Patient: Female, age 20
A 20-year-old girl, born in Pakistan and living in Italy for 8 years, presented to the emergency room for fatigue, fever, and dry cough, lasting for 1 week. The medical history of the patient revealed coeliac disease. She was never-smoker. On physical examination, the patient was cachectic without any other pathological findings, in particular, no superficial lymphoadenopathies were appreciable. Blood examination showed leukocytosis (15,240/mmc), microcytic anaemia (hemoglobin [Hb] 10.4 g/dL), thrombocytosis (593,000/mmc), increased levels of C-reactive protein and erythrocyte sedimentation rate. Chest X-ray [Figure 1] displayed micronodular interstitial disease, with diffuse interstitial-alveolar infiltrates. In the suspect of miliary tuberculosis (TB), the patient was admitted to the Division of Infectious Diseases and it was started immediately anti-TB therapy: Rifampin, isoniazid, ethambutol, and pyrazinamide, firstly intravenous and then per os. Blood exams were repeated and showed normal leukocytes count with a slight monocytosis (12%) and confirmed microcytic iron deficiency anemia (Hb: 9.3 g/dL, ferritin: 7 ng/mL, iron: 25 mcg/dL) and thrombocytosis (485,000/mmc). Moreover, other laboratory tests confirmed cachexia (low levels of triglycerides, cholesterol, albumin, and creatine kinase).
Despite the prompt beginning of antitubercular therapy, the clinical condition worsened day by day. Persistent fever was present and after 5 days since admission, respiratory failure developed requiring oxygen-therapy. Blood culture for Gram-positive and negative bacteria resulted negative.
To clarify the involvement of the lung, it was performed a bronchoscopy with bronchial washing. The evaluation at the microscope on this specimen resulted negative for mycobacterium. Furthermore also QuantiFERON-TB resulted negative. Chest CT [Figure 2] displayed lung hilar and mediastinal lymphadenopathies (up to 3 cm) associated to diffuse parenchymal opacities (ground glass) and small nodules. The radiological features were not typical for miliar TB, but could be an expression of other diseases, such as lymphoproliferative disorders.
Fifteen days after the admission, patient's clinical condition worsened further with respiratory failure, hypotension, and tachycardia, and she was moved to the Intensive Care Unit. Despite the continuous positive airway pressure (CPAP) with inspiratory oxygen fraction 80% applied, PaO2 was lower than 50 mmHg. Clinical and echocardiographic parameters required to make a diagnosis of ARDS were satisfied. Intravenous therapies with methylprednisolone 20 mg twice a day and levofloxacin 500 mg twice a day were started. Bronchoscopy was repeated one more time performing bronchoalveolar lavage (BAL) and transbronchial biopsies (TBBs).
After the onset of the therapy, respiratory and cardiovascular parameters improved abruptly. CPAP treatment was discontinued the day after, dyspnea got better progressively. On serological examinations human immunodeficiency virus-test and lymphocyte typing were negative. Instead angiotensin conversion enzyme and lactic dehydrogenase were slightly increased. These results and the clinical response to steroid therapy suggested sarcoidosis.
This diagnosis was confirmed by BAL fluid examination which revealed lymphocytic alveolitis with CD4/CD8 ratio 1.2 and TBB was positive for nonnecrotizing granulomas consistent with sarcoidosis [Figure 3]. Antitubercular therapy and levofloxacin were stopped, and methylprednisolone was continued.
After 6 days, the patient was discharged from the Intensive Care Unit in good clinical condition and without oxygen support. A chest X-ray of control showed a reduction of the lung infiltrates bilaterally.
The patient was finally discharged with a diagnosis of ARDS in pulmonary sarcoidosis (Stage II) and the prescription of prednisone 25 mg a day.
The patient was followed in our interstitial lung diseases surgery. Chest X-ray and CT scan, performed 6 and 16 months after the discharge respectively, demonstrated almost complete regression of lymphadenopathies and pulmonary abnormalities [Figure 4]. During this period also the symptoms progressively improved, and steroid therapy (prednisone) could be tapered to a dose of 5 mg once a day.
Keywords: acute respiratory distress syndrome, acute respiratory failure, sarcoidosis
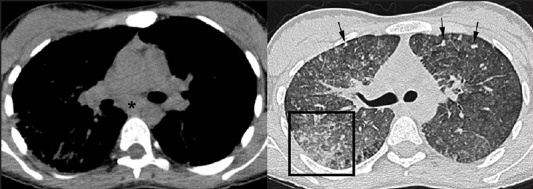
Image caption: Computed tomography images demonstrate subcarinal adenopathy (asterisk) and diffuse ground-glass opacities with small nodules (arrows) which tend to be confluent in some areas of the lung (box).